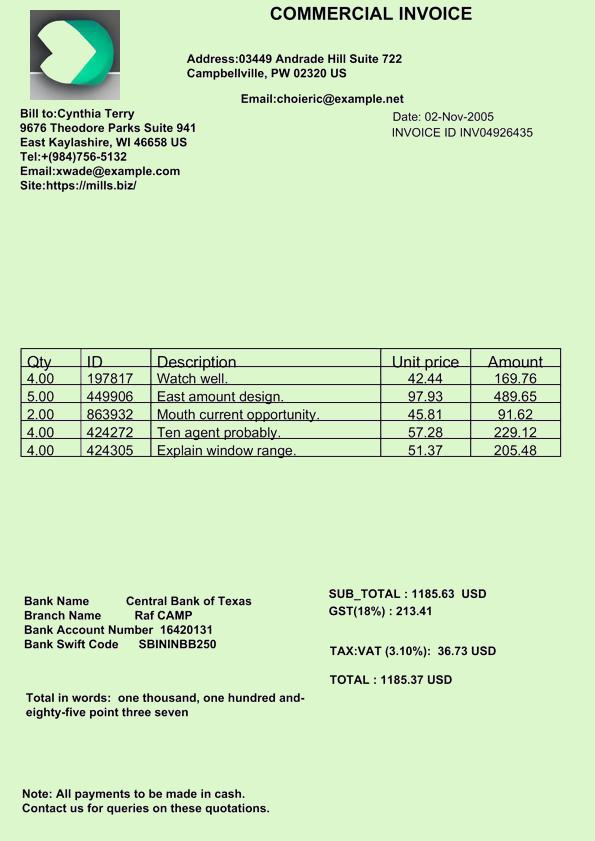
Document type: Invoice